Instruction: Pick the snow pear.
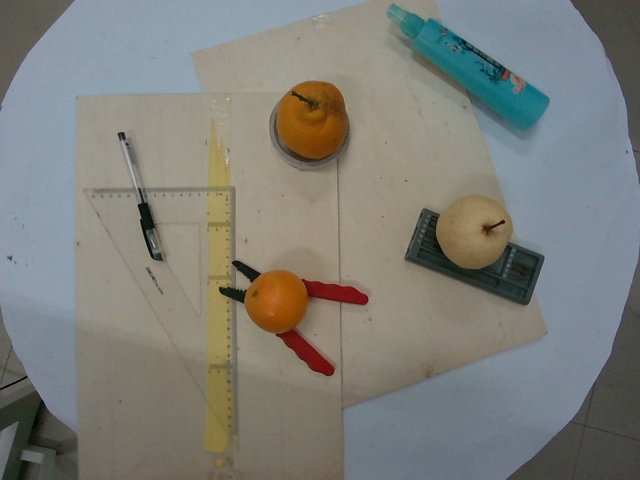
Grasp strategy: vertical